Question: What is the property identification or parcel number listed?
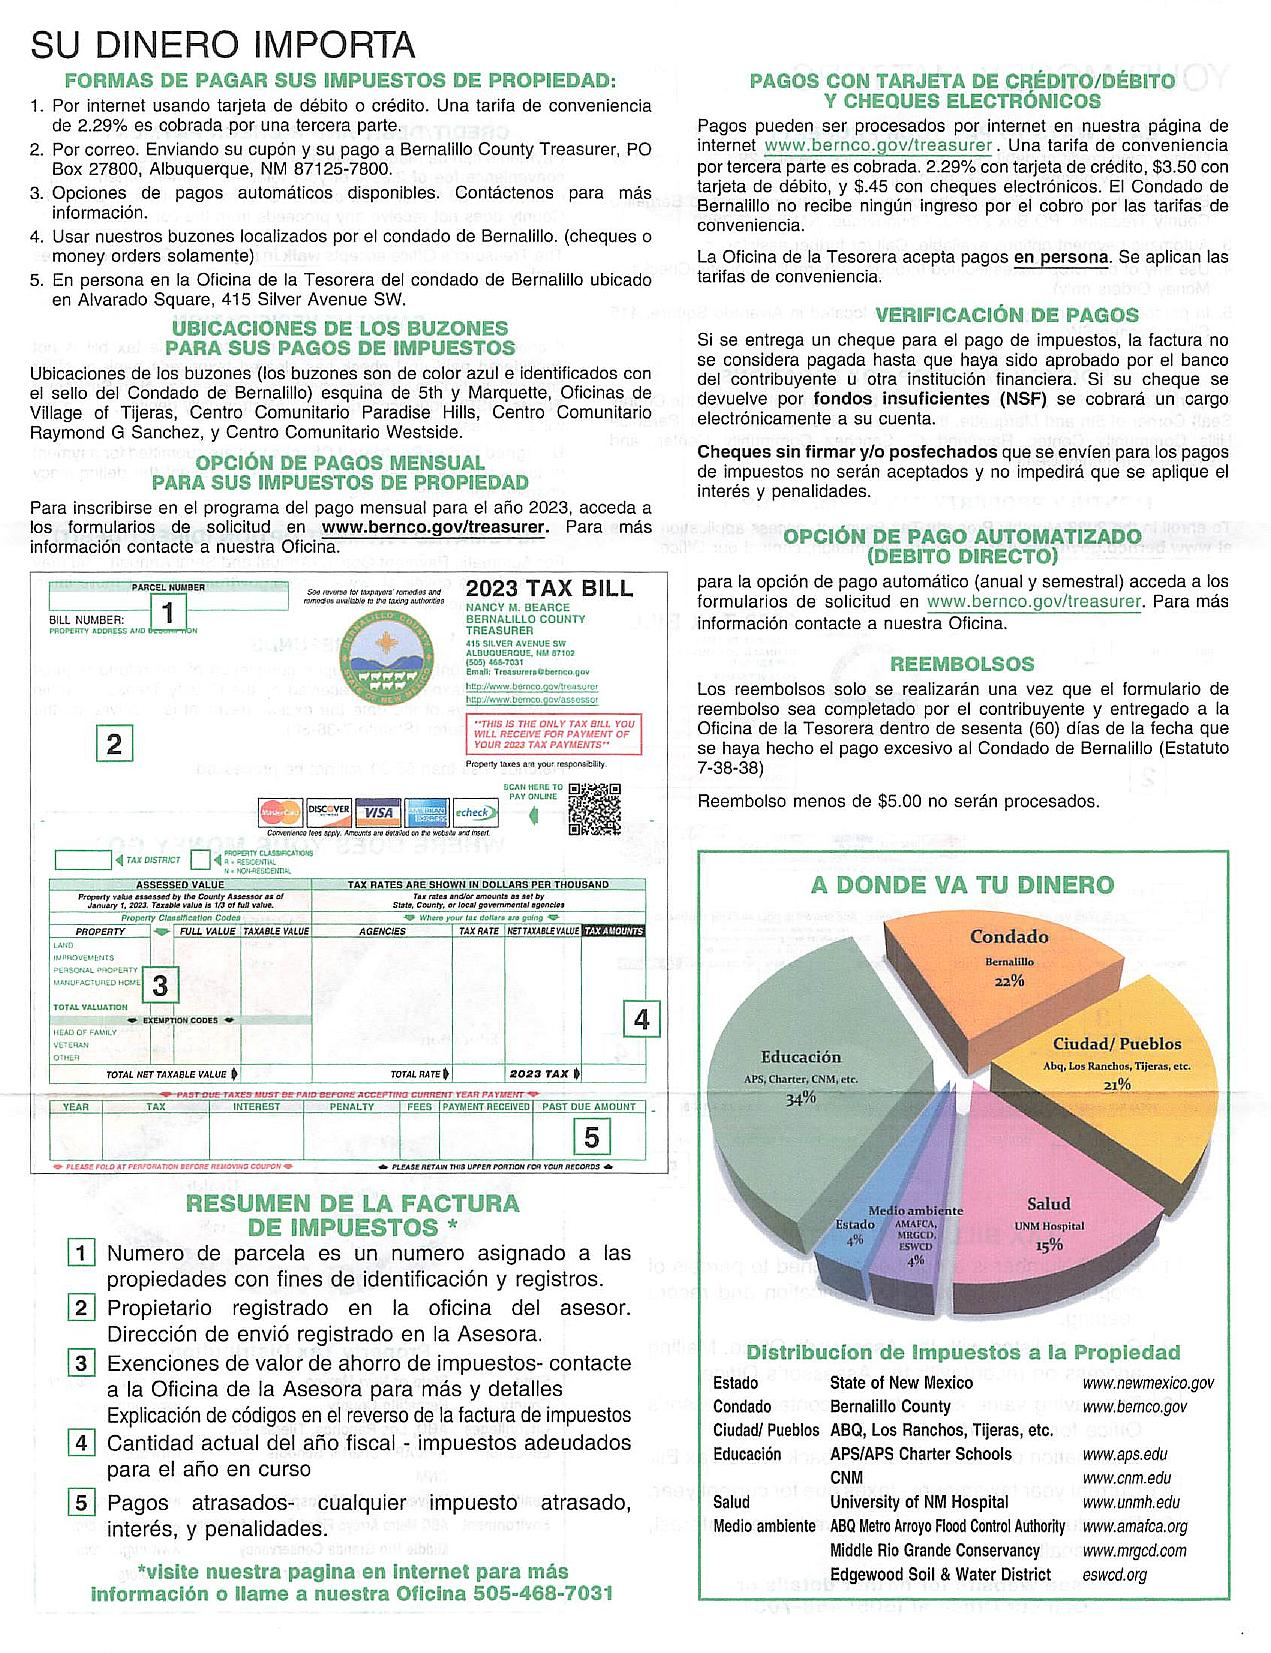
Answer: "1"